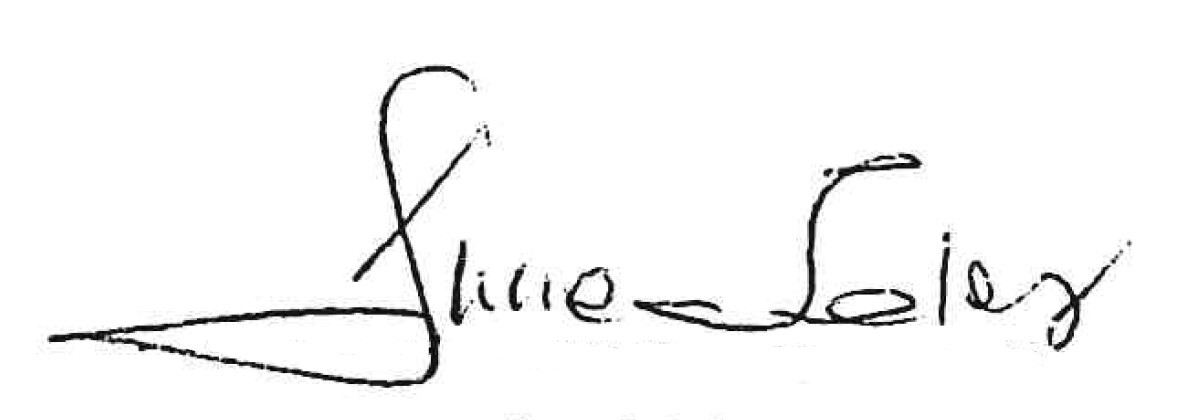
Signature of: anna zalewska